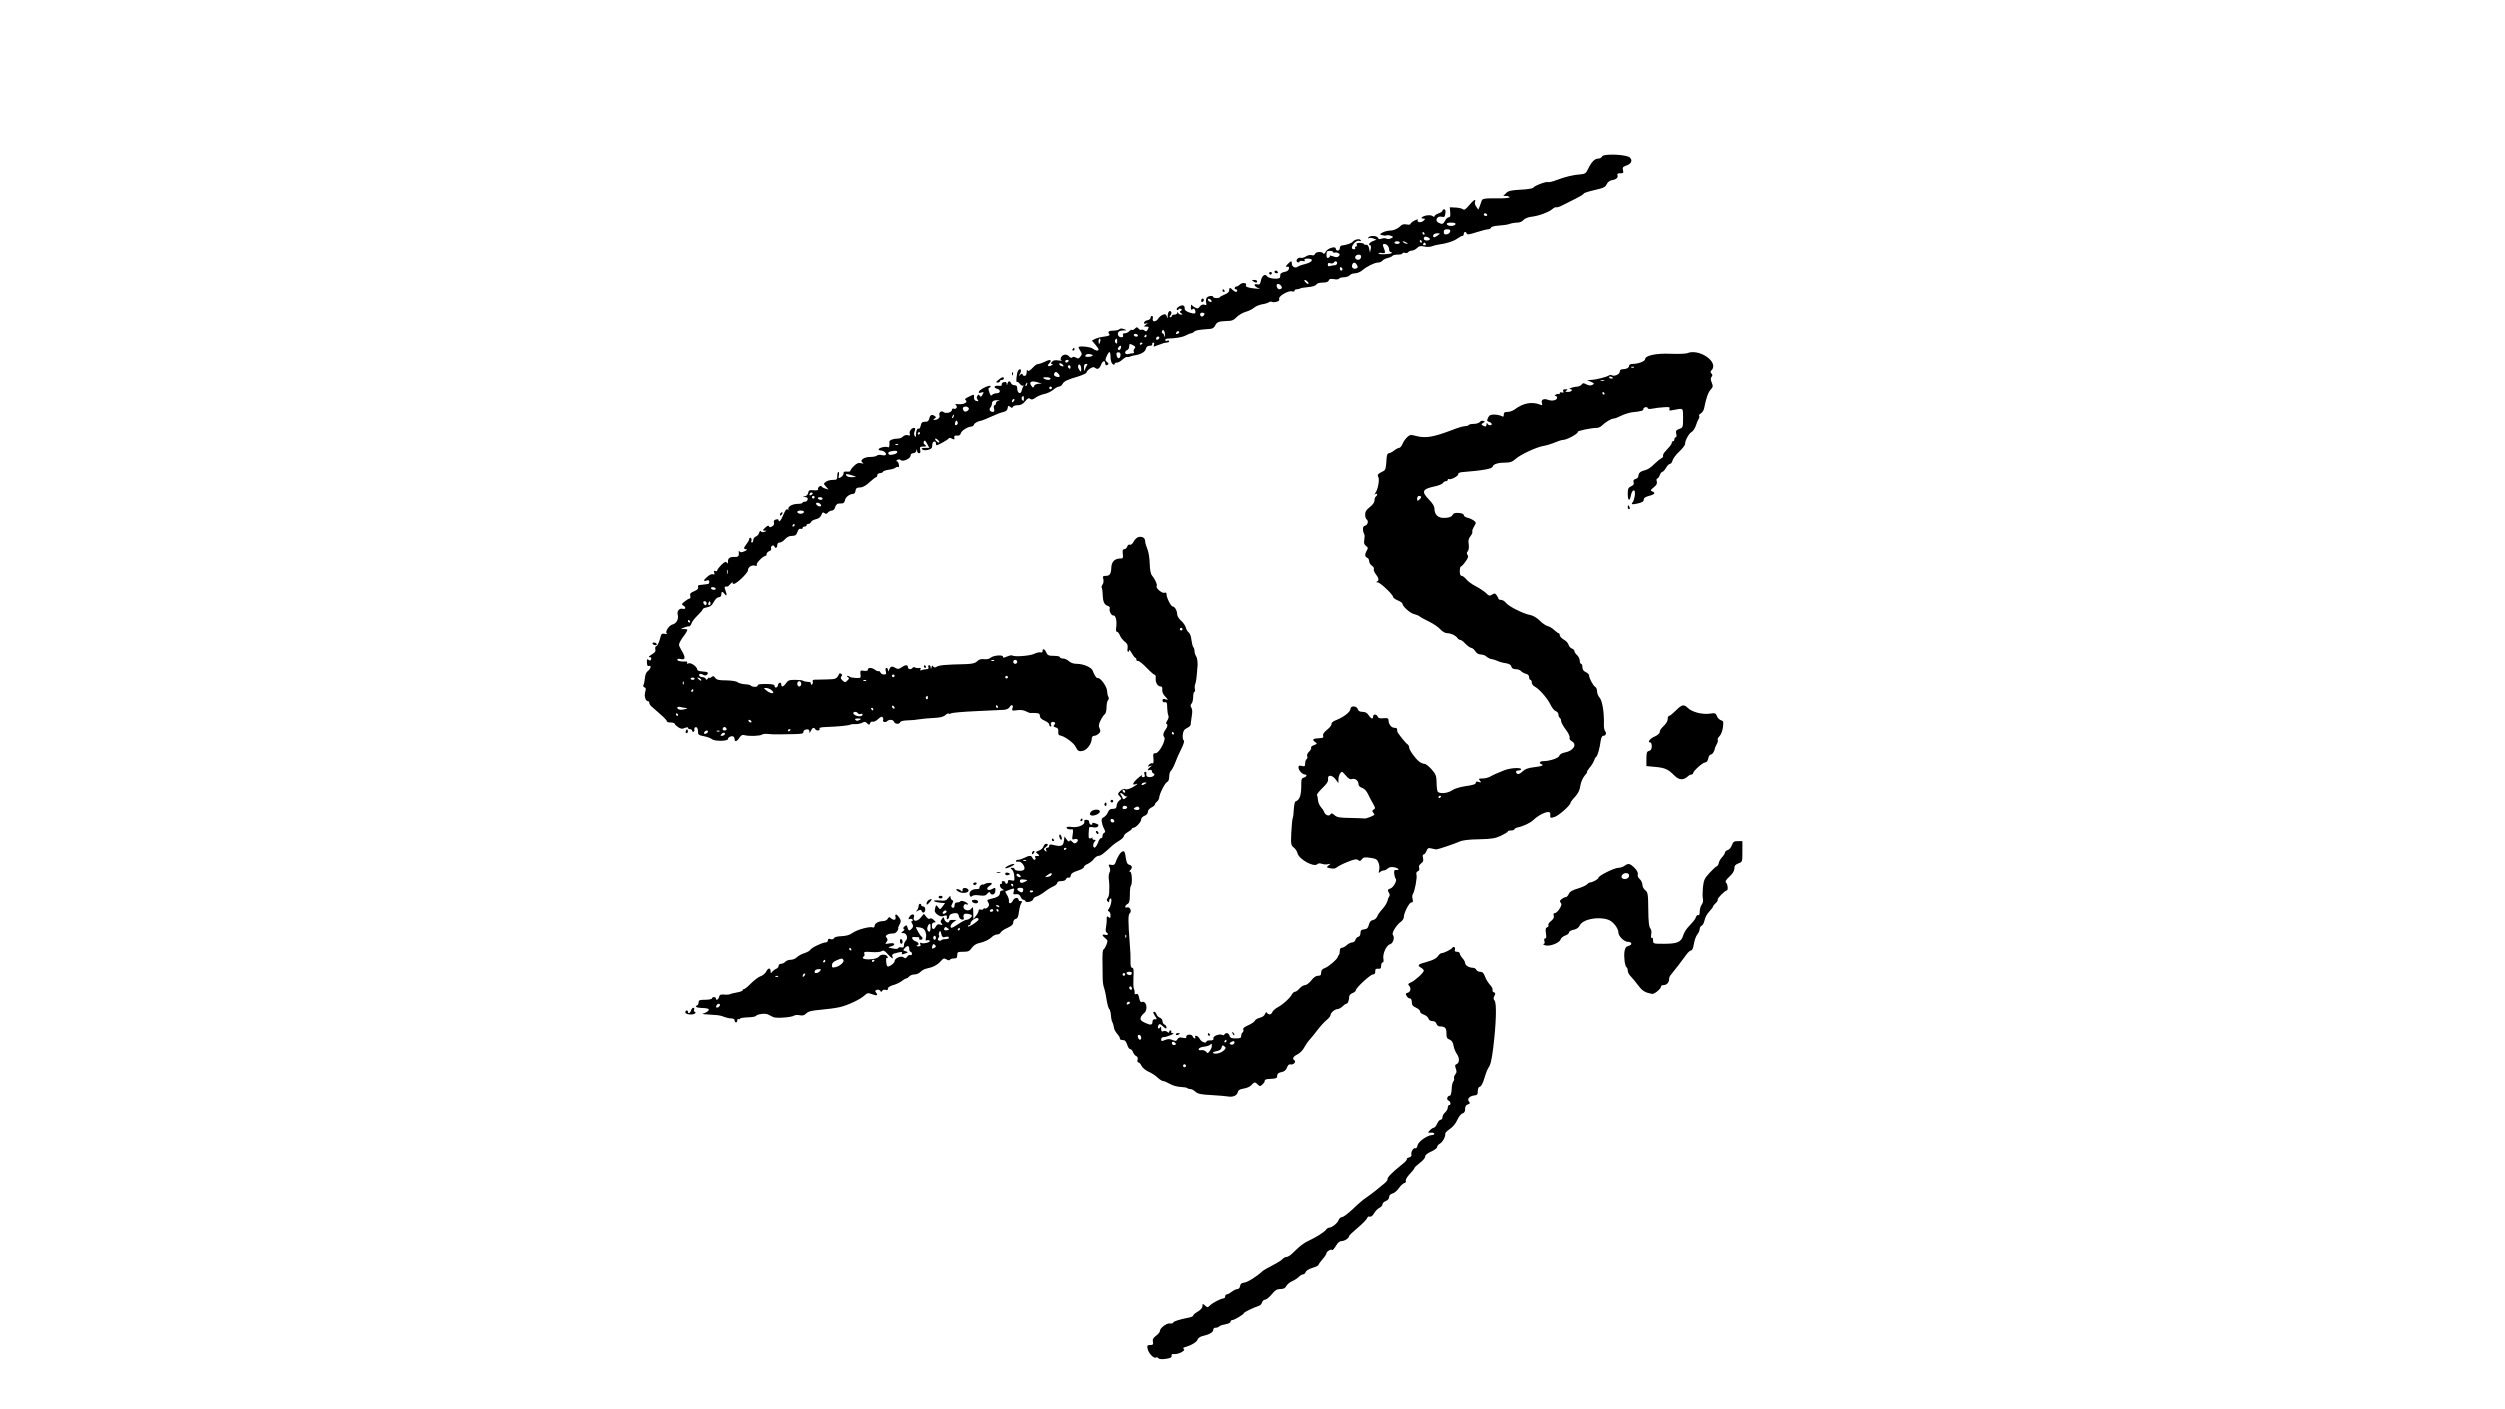
Signature of: noureddine kour